Question: What jurisdiction, city, or county is the document associated with?
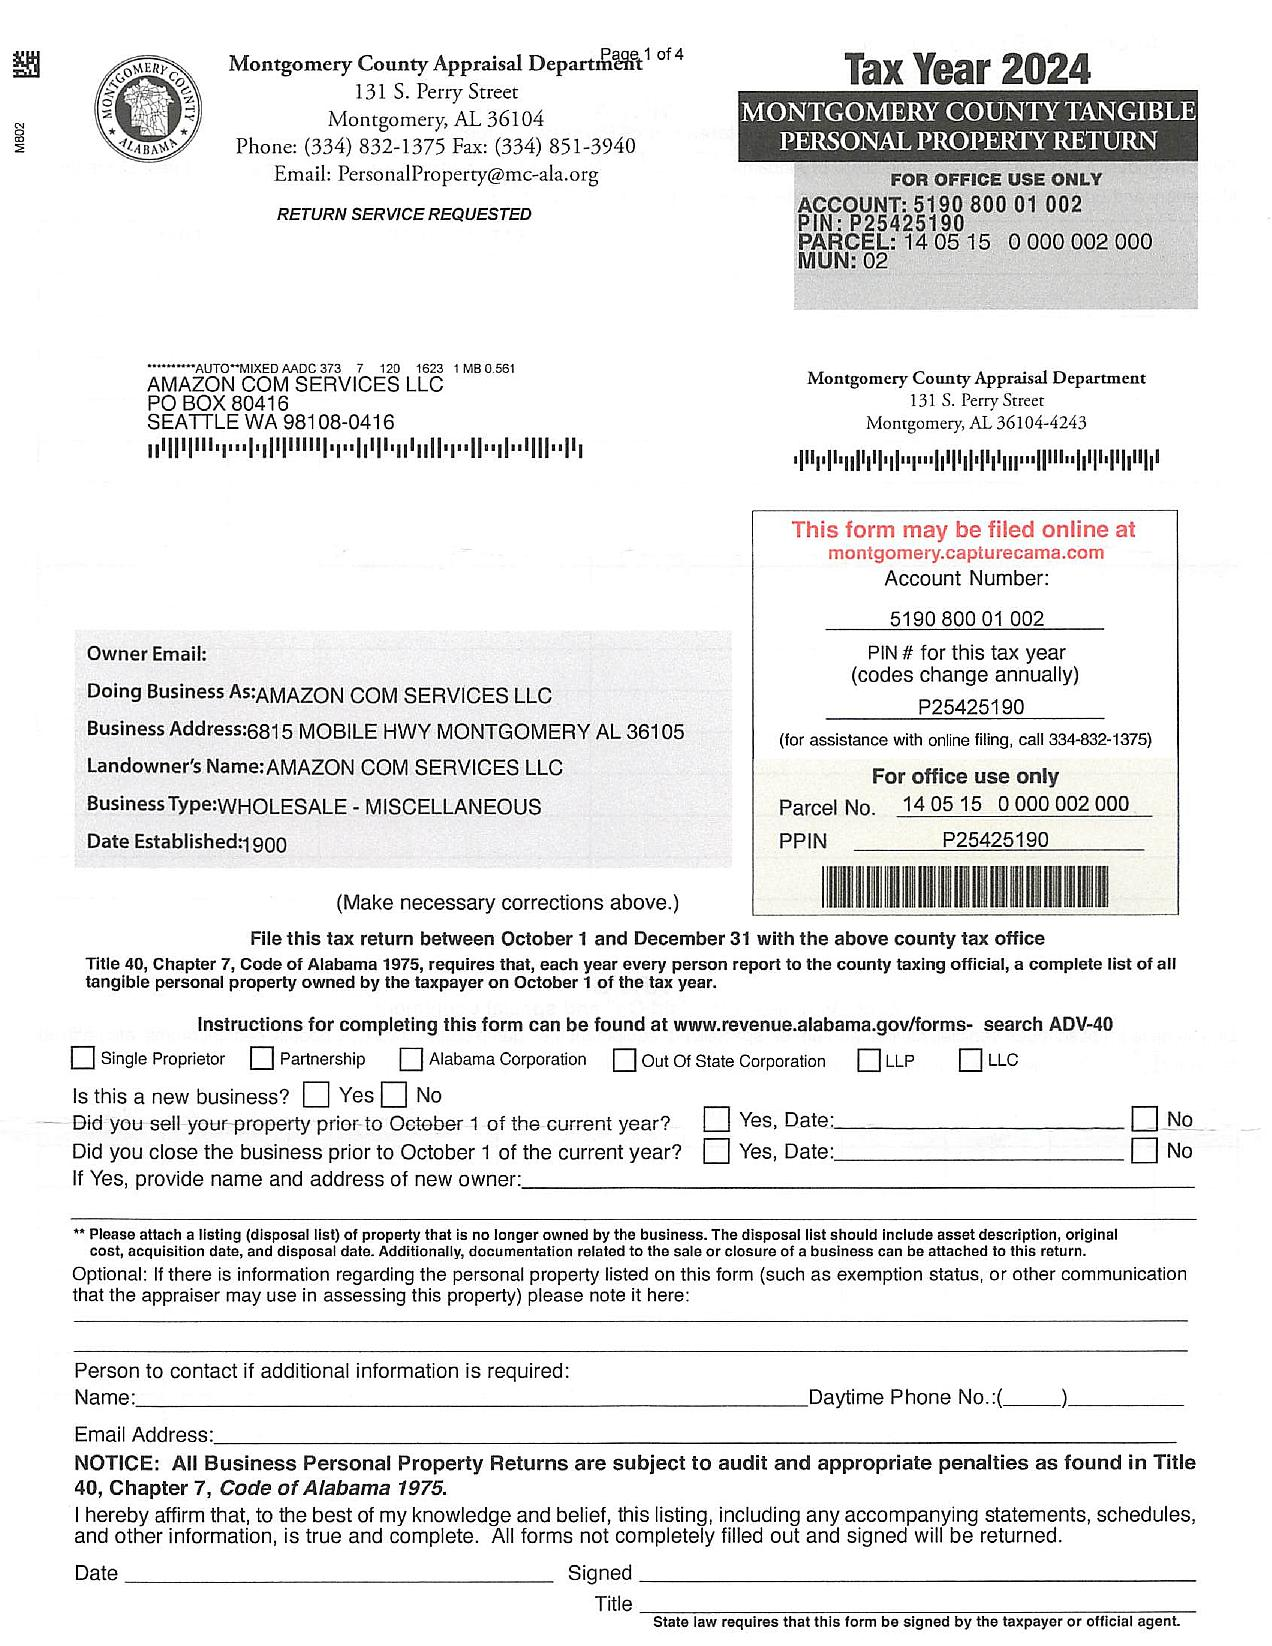
Answer: "Montgomery County"